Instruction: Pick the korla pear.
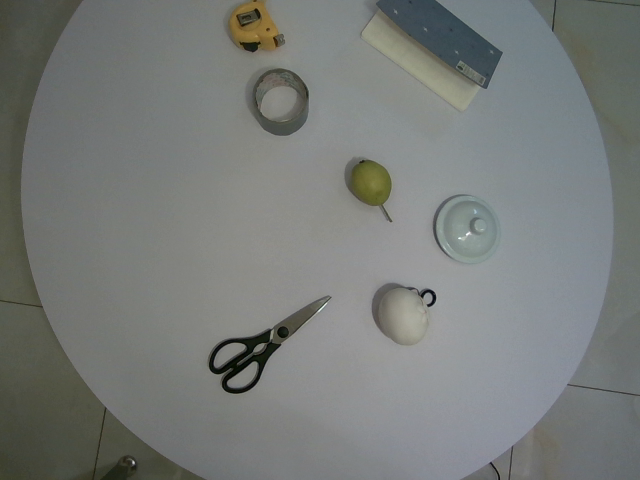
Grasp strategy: vertical